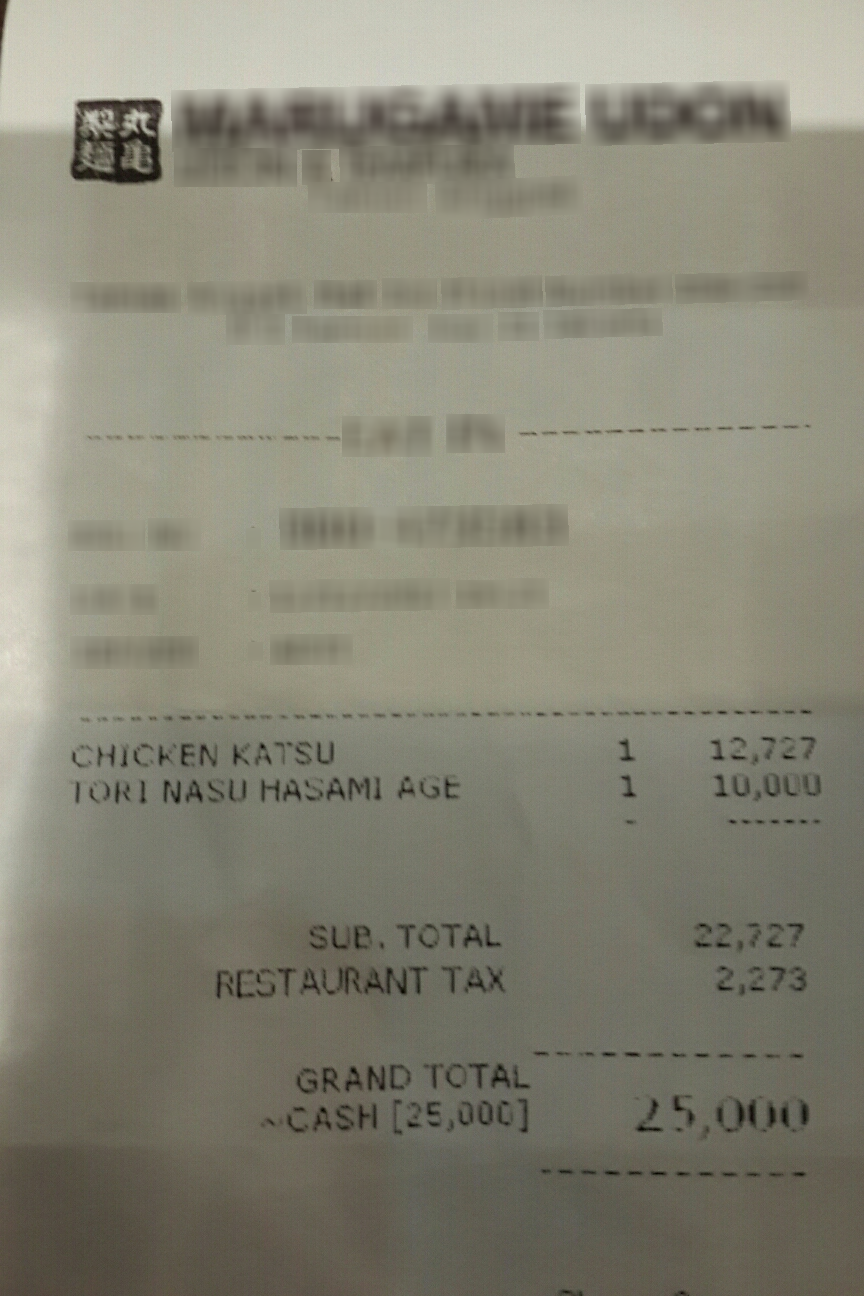
Number of items: 2
Subtotal: 22,727
Tax: 2,273
Total: 25,000
OCR text regions:
text: SUB.
text: TOTAL
text: 22,727
text: RESTAURANT
text: TAX
text: 2,273
text: 1
text: CHICKEN
text: KATSU
text: 12,727
text: GRAND
text: TOTAL
text: 25,000
text: ~ CASH
text: [25,000]
text: 1
text: TORI
text: NASU
text: HASAMI
text: AGE
text: 10,000